Question: What type of tax is indicated in the document, personal property or real estate?
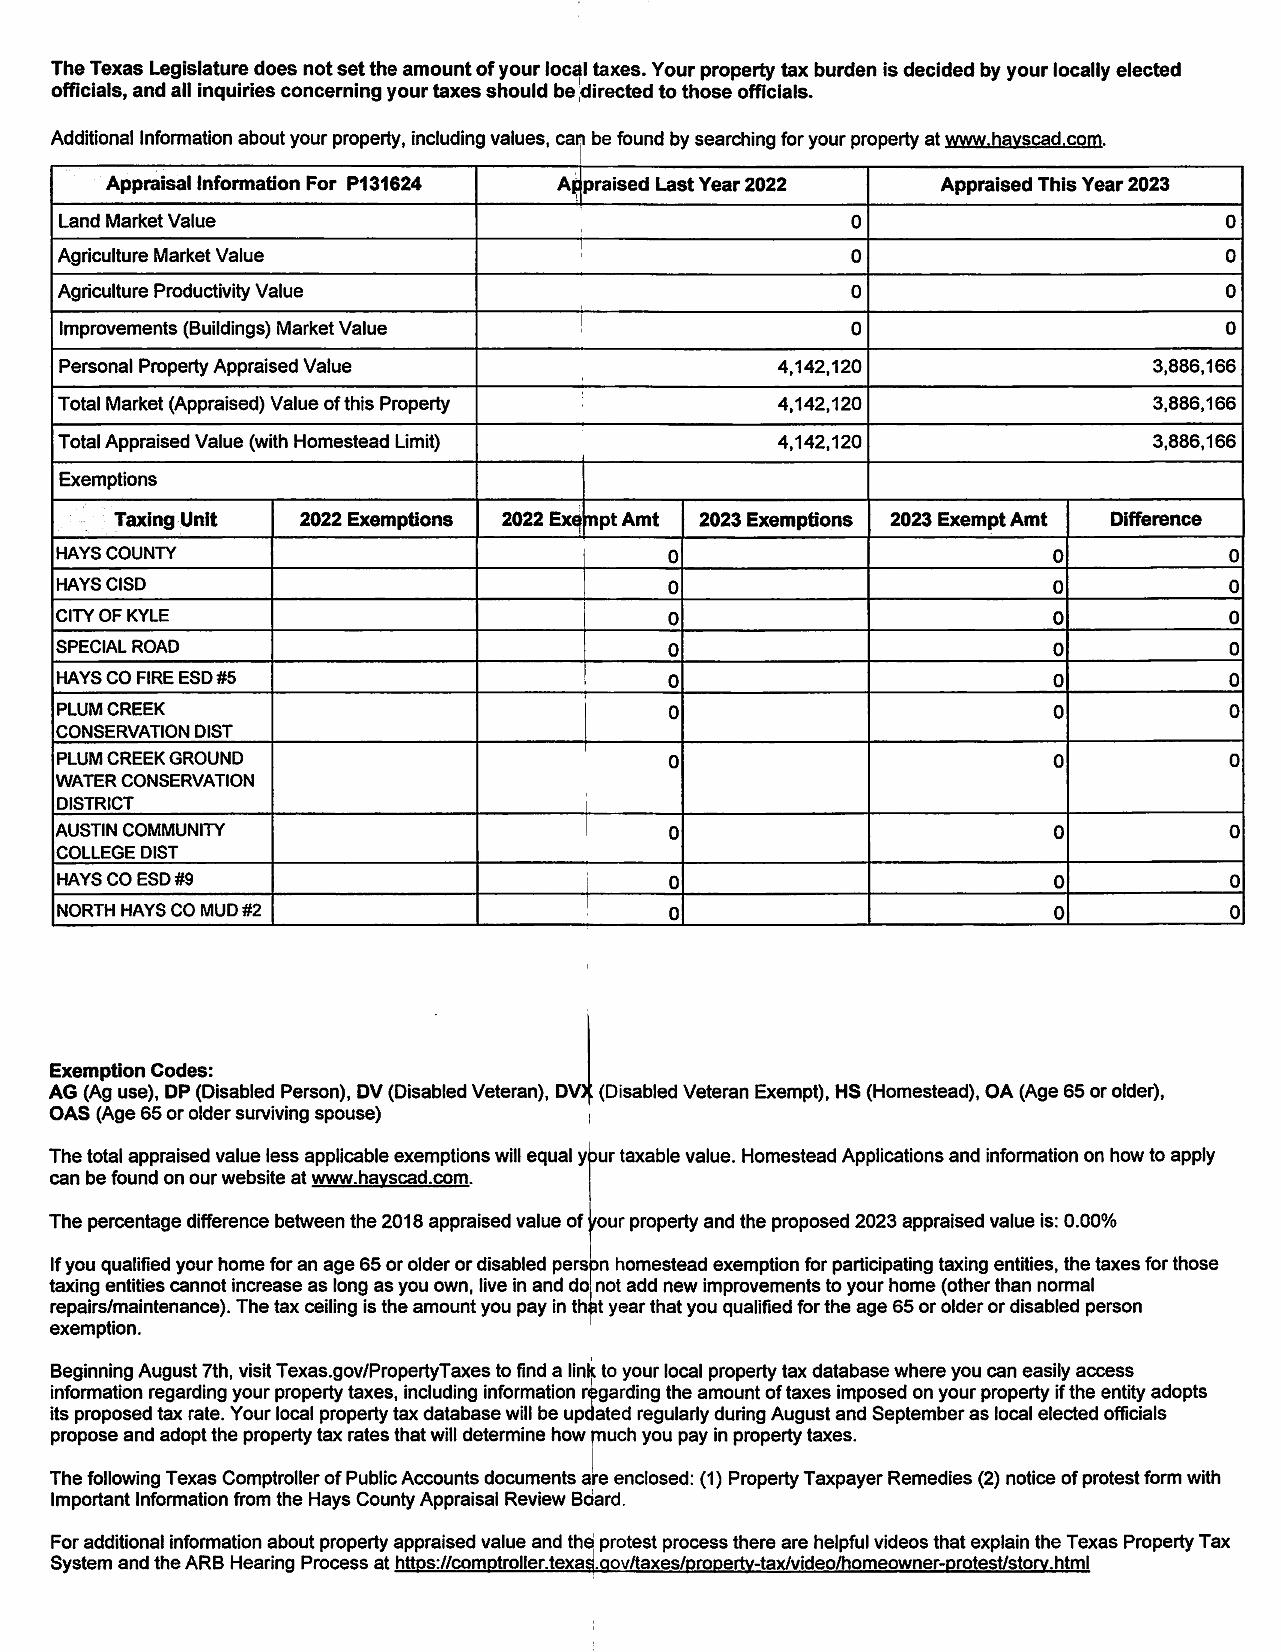
Answer: "Personal Property"